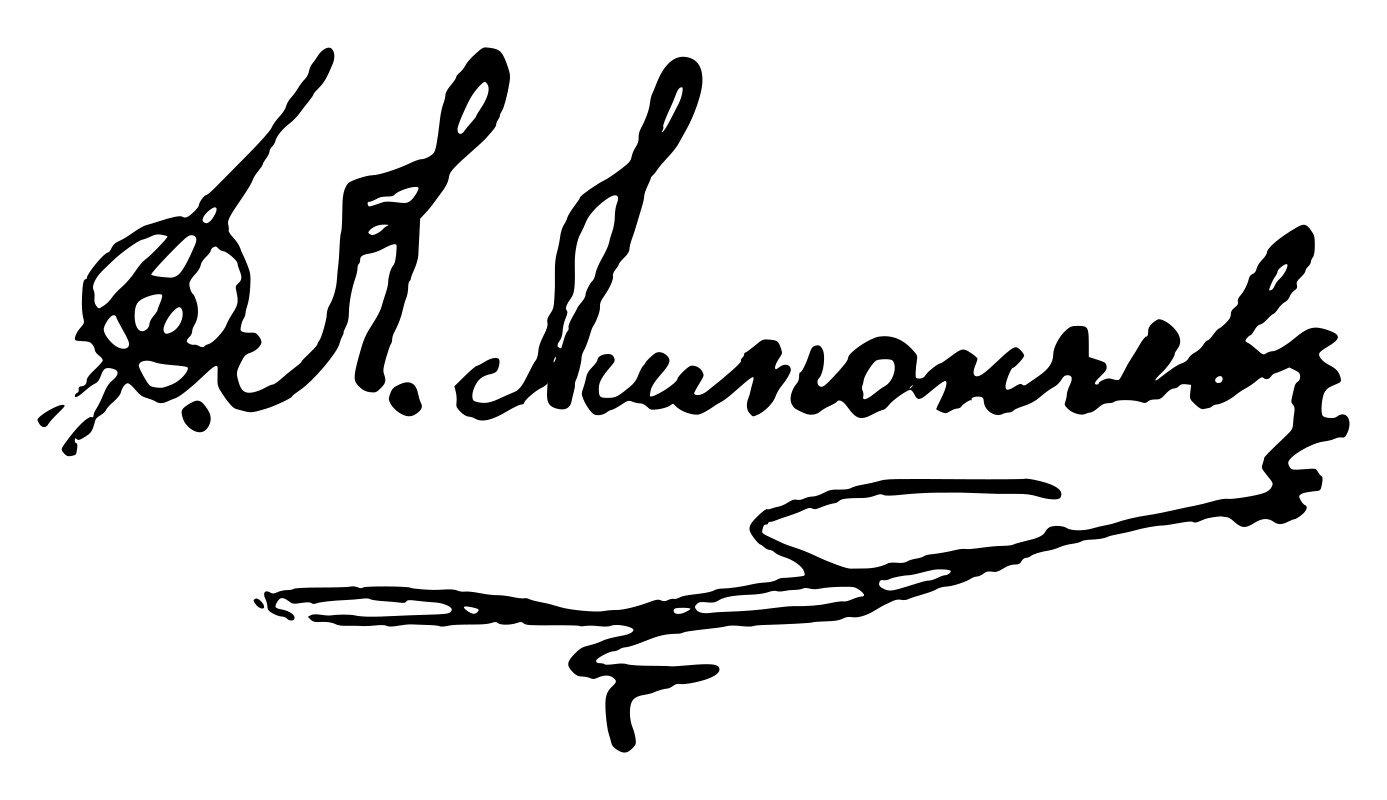
Signature of: dimitar limonchev